Question: How is the history relevant to the case?
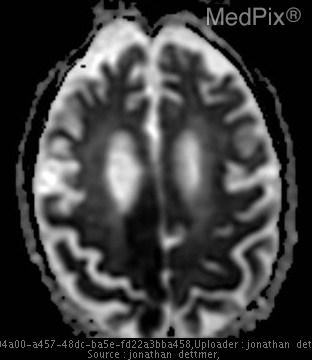
Answer: The patient's history of Elderly (>89 y.o.) man with 15 year history of HTN and atrial fibrillation presents with decreased alertness and responsiveness x 3 hours, which has resolved on presentation.

Pt had several episodes of L sided lower extremity weakness and facial drooping lasting from minutes to hours over the past several months.  After one of these episodes, he was admitted with concern over his ability to manage his own medications.  His Coumadin was discontinued and he was and placed on antiplatelet medication alone, due to the potential for falls and subsequent bleeds. is key in understanding the case.